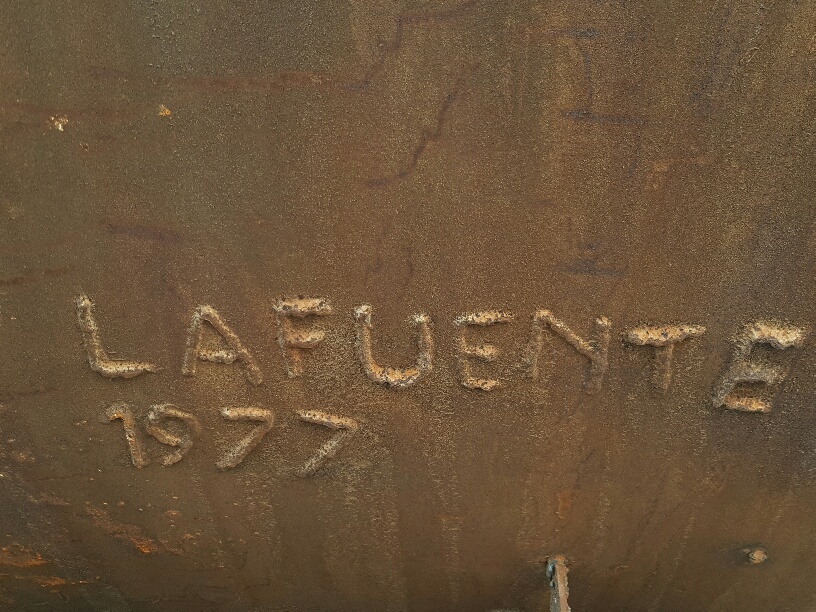
Signature of: julio lafuente